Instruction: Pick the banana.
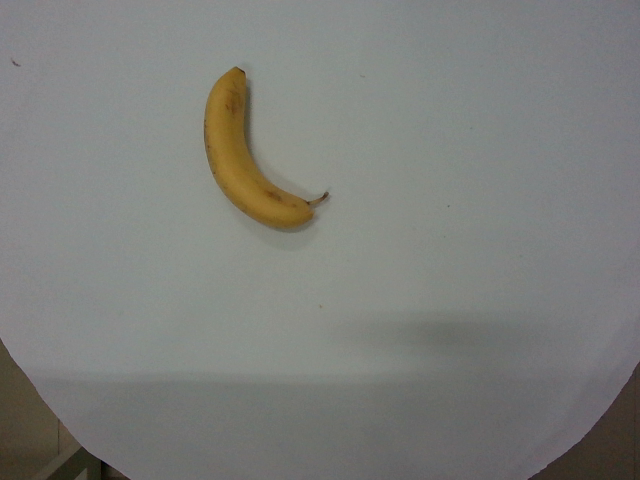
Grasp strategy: vertical